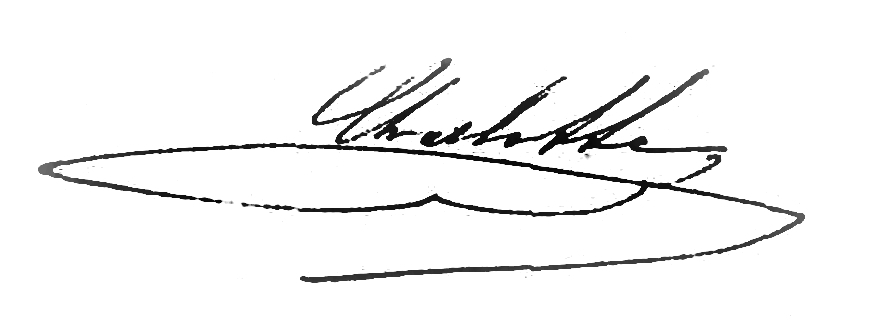
Signature of: charlotte of belgium